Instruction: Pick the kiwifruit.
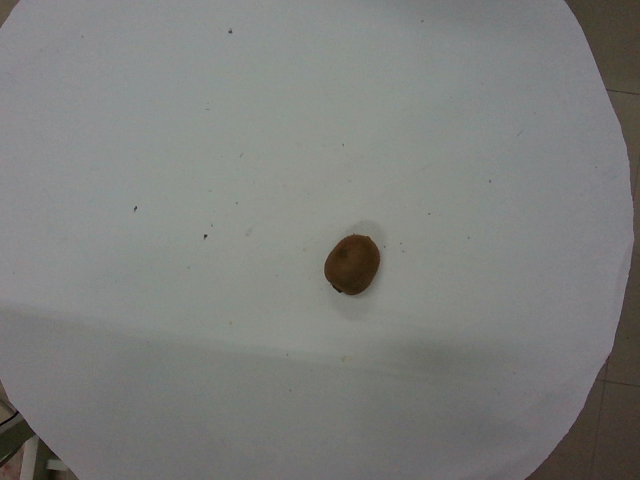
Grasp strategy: vertical